Extract the amount written in words, the amount in digits, the name of the payee, the date on the cheque, and the bank's name from the image.
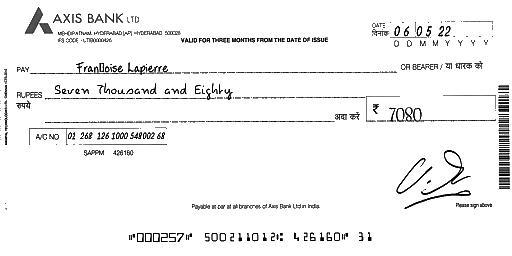
amt_in_words: Seven Thousand and Eighty
amt_in_figures: 7080
payee_name: Françoise Lapierre
bank_name: AXIS BANK
cheque_date: 06/05/22